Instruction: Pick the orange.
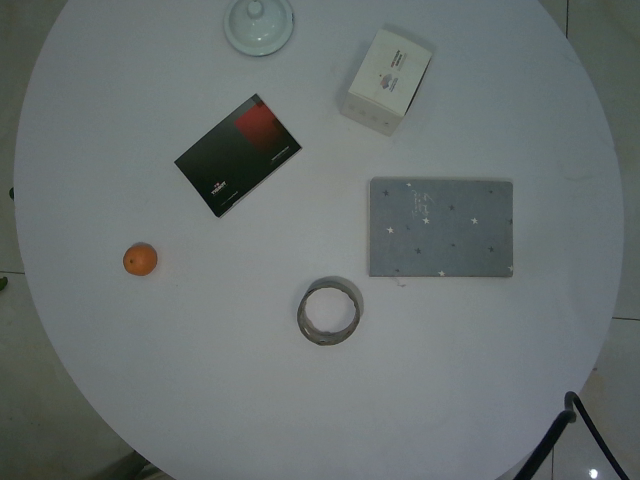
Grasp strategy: vertical